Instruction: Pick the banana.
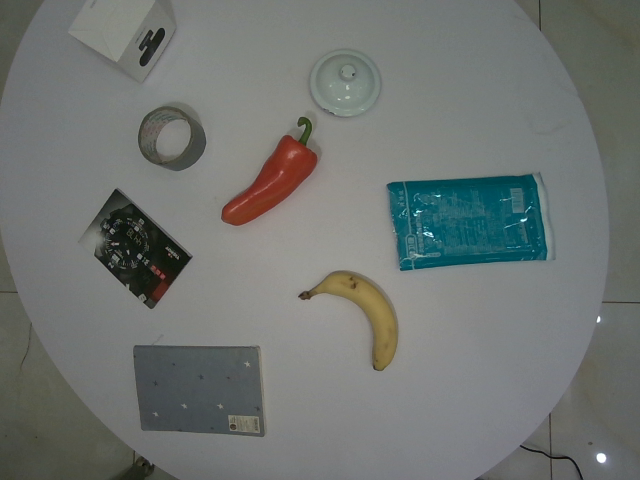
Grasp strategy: vertical